Question: What type of tax is indicated in the document, personal property or real estate?
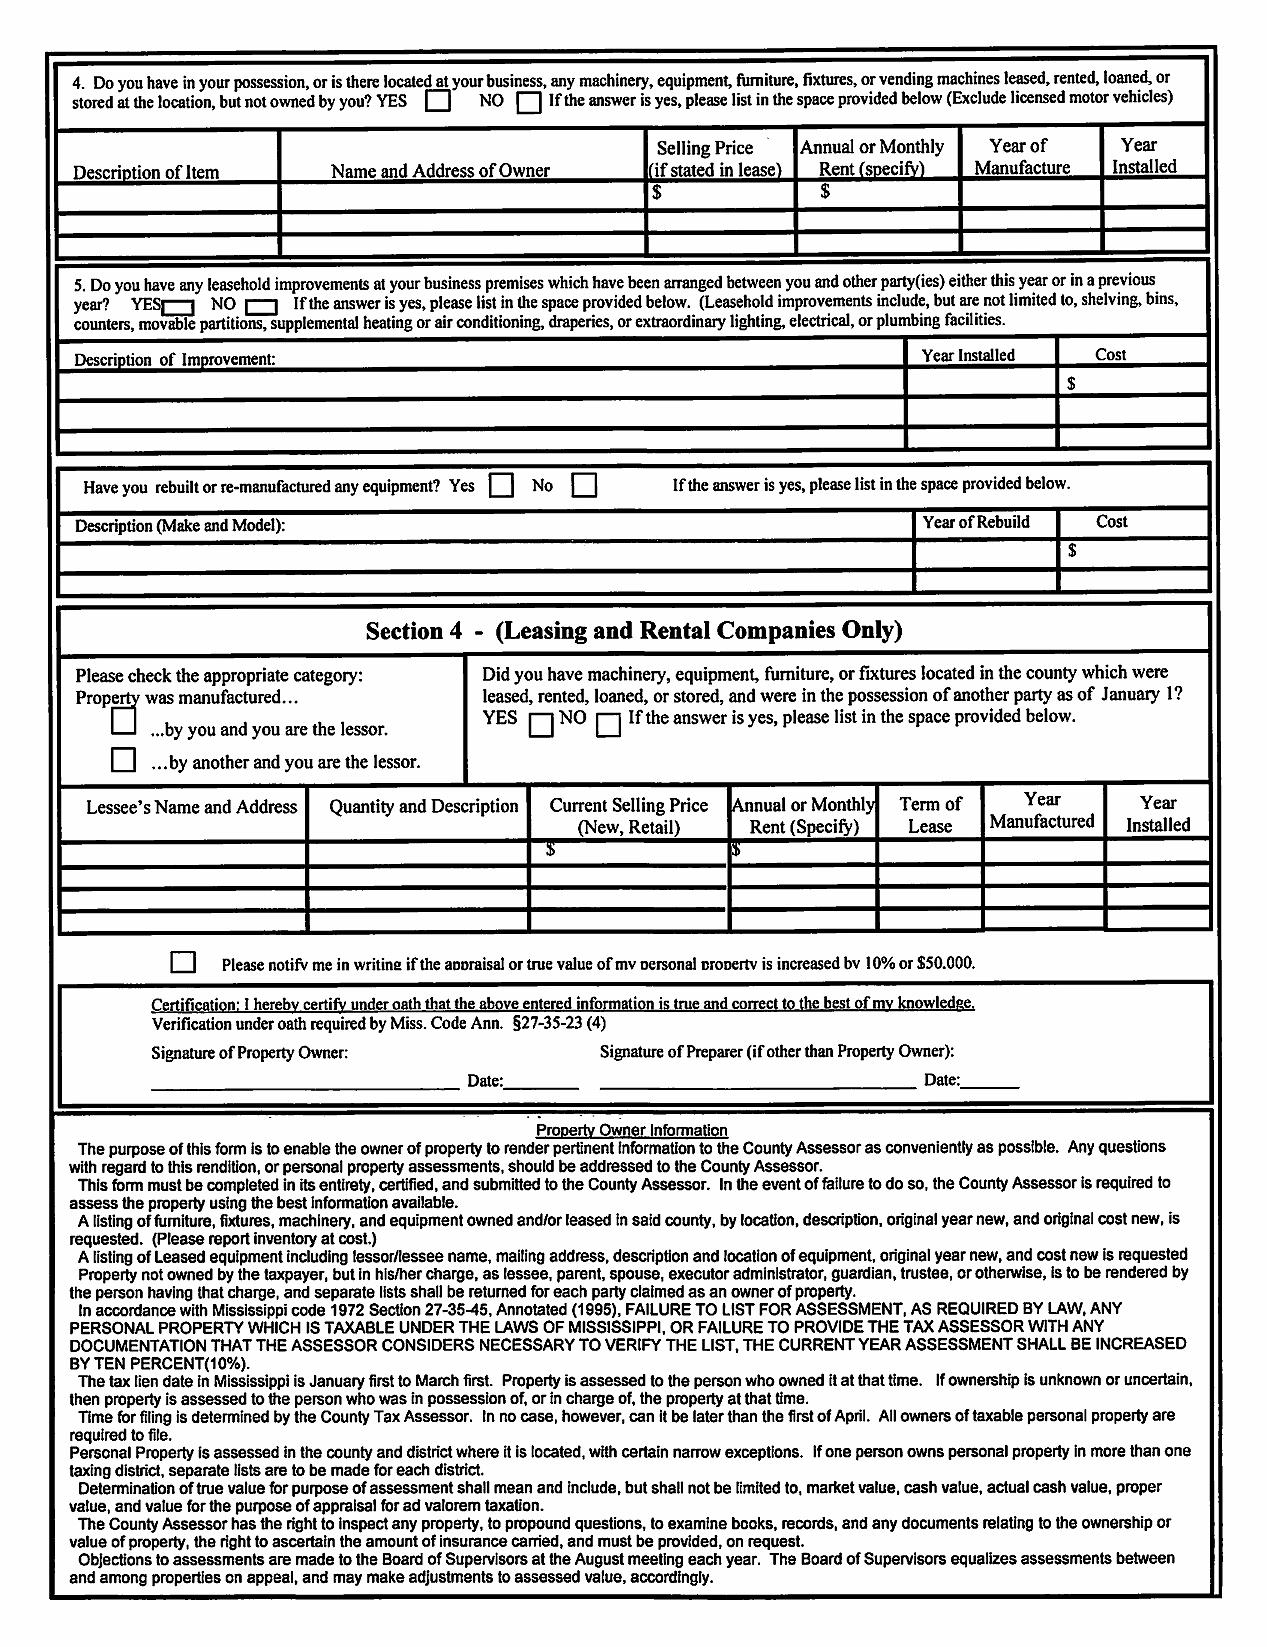
Answer: "Personal Property"